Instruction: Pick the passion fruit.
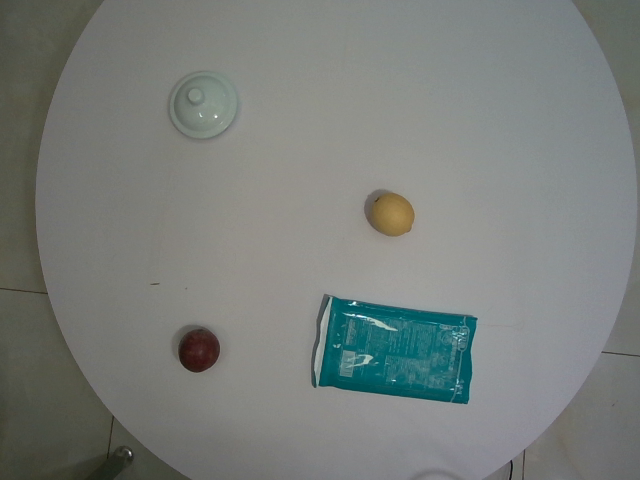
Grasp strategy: vertical